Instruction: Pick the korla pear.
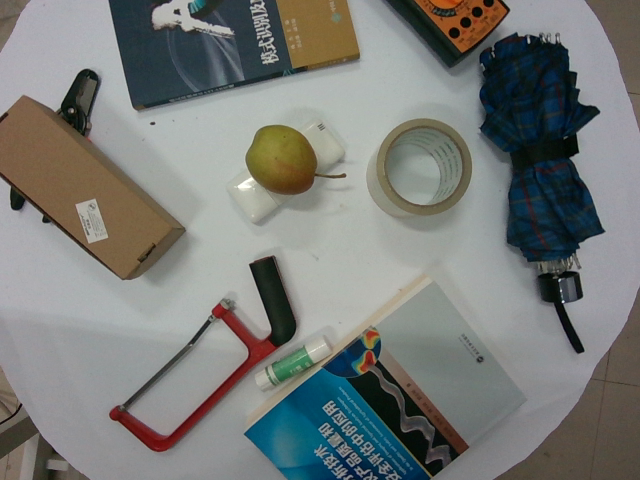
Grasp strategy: vertical